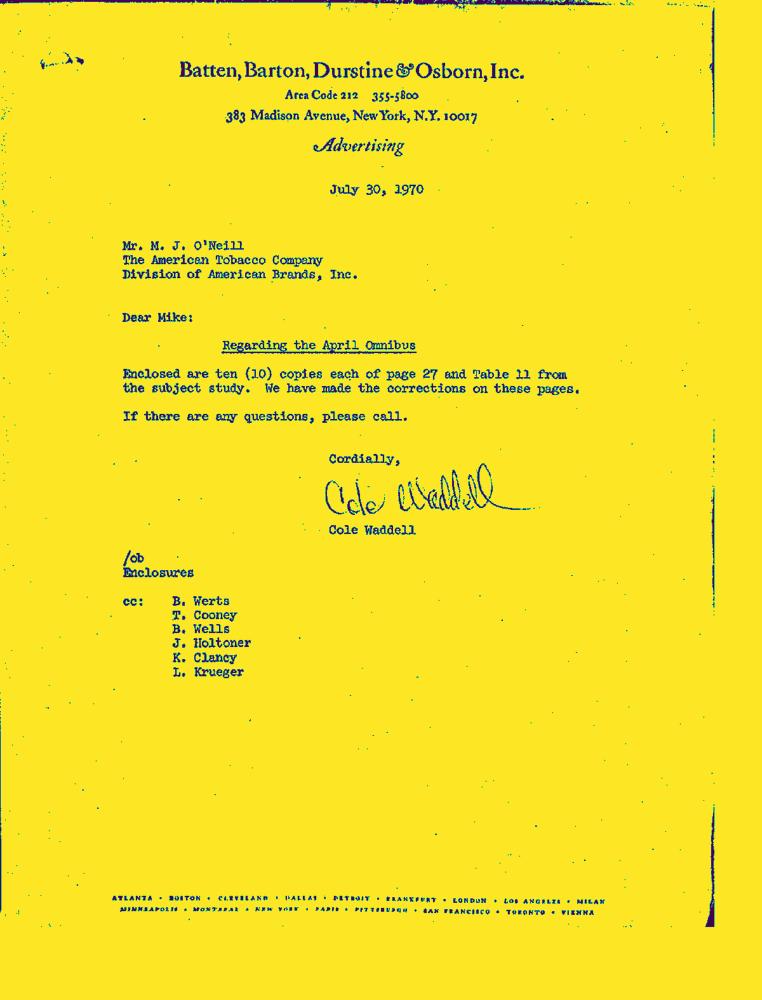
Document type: Letter-Doc